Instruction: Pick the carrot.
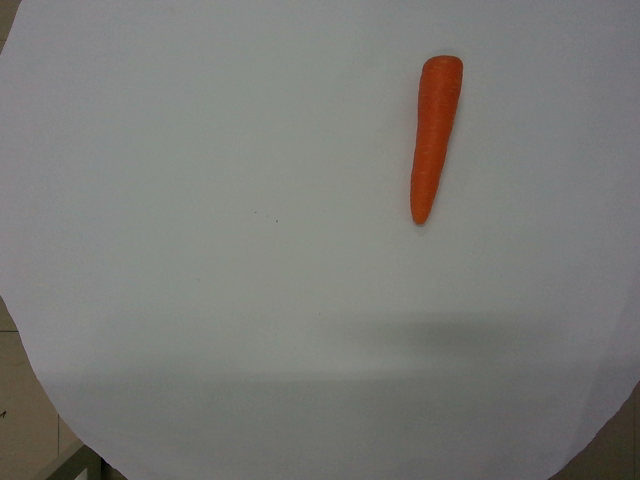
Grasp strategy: vertical